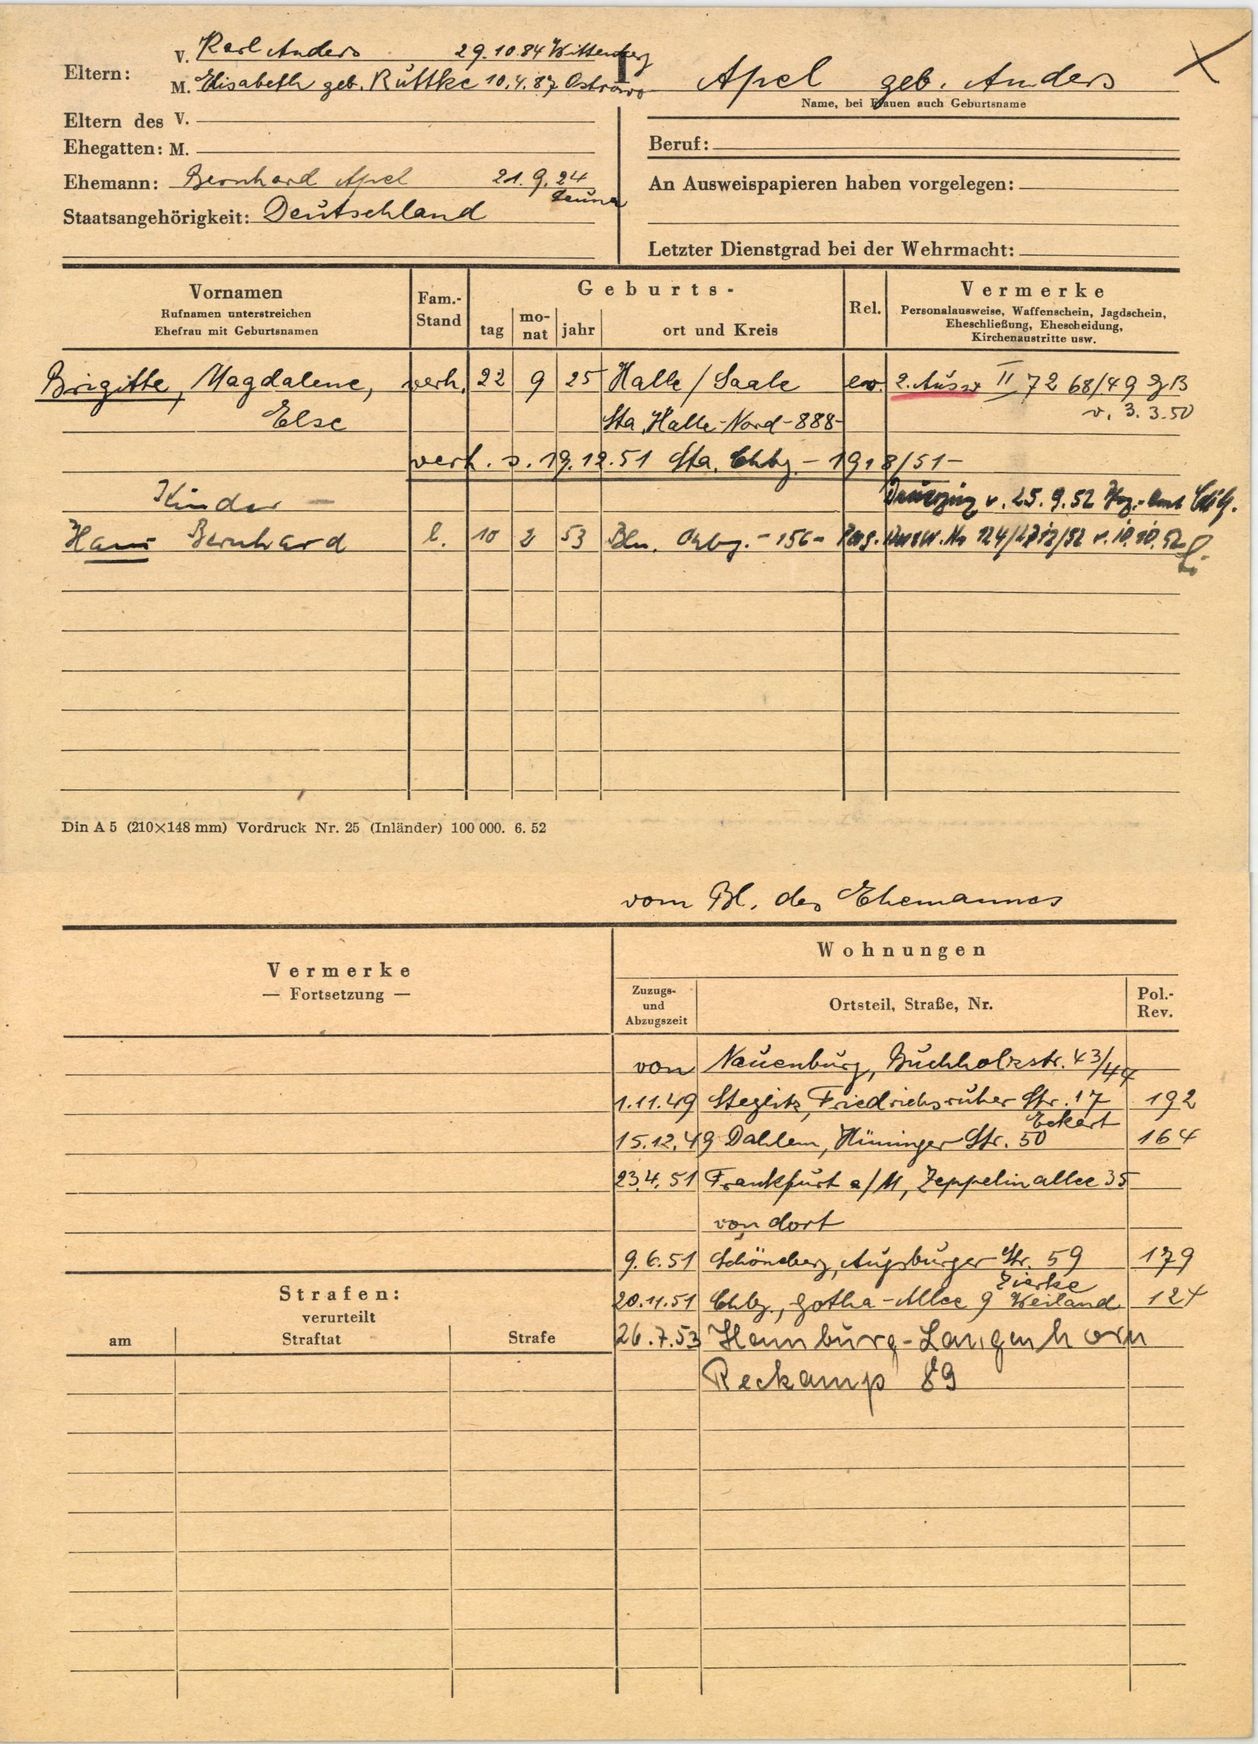
Apel geb. Anders